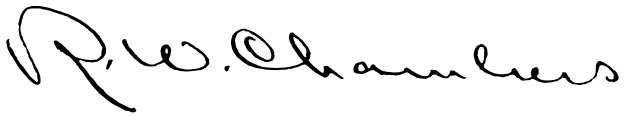
Signature of: robert w chambers